Question: Which state is mentioned in the document?
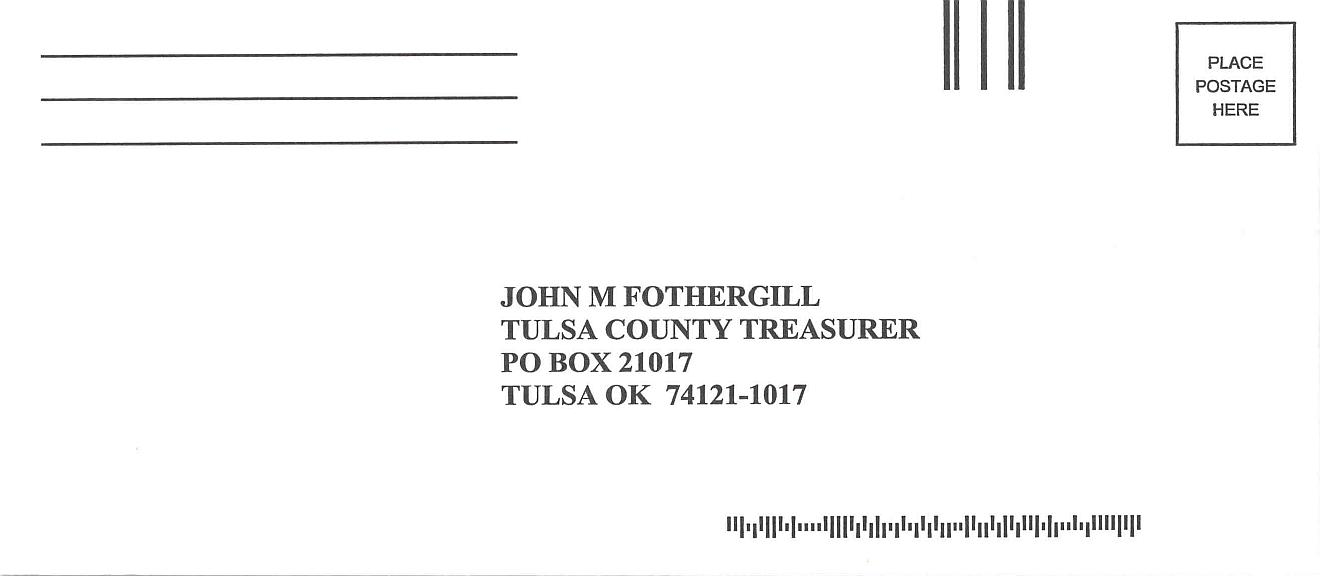
Answer: "OK"